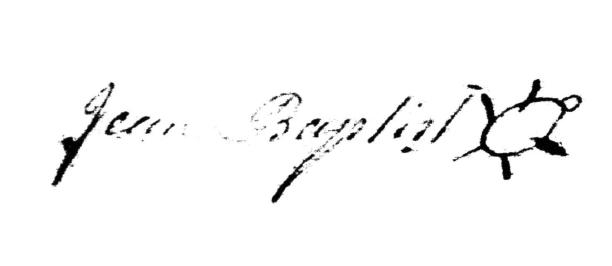
Signature of: jean baptiste cope